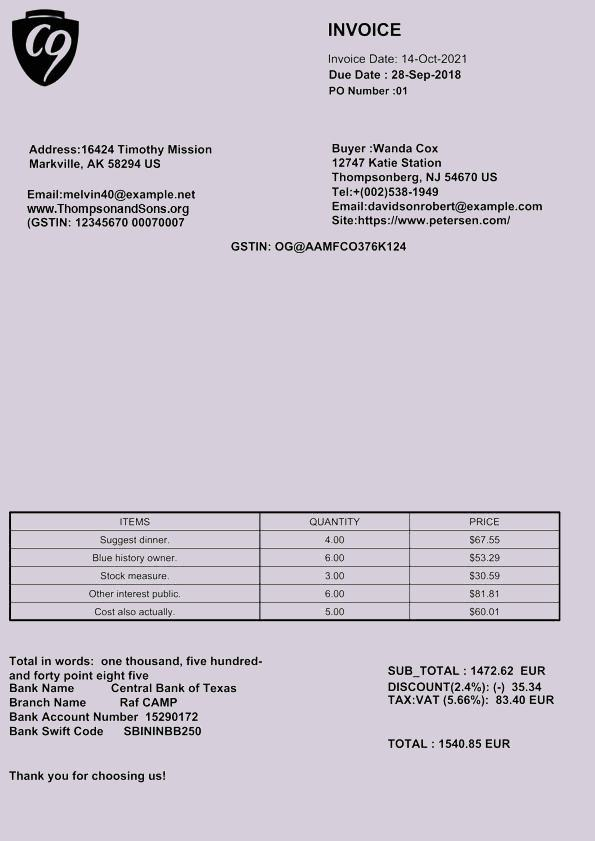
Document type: Invoice